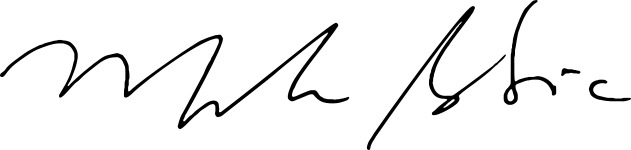
Signature of: mirko bibic